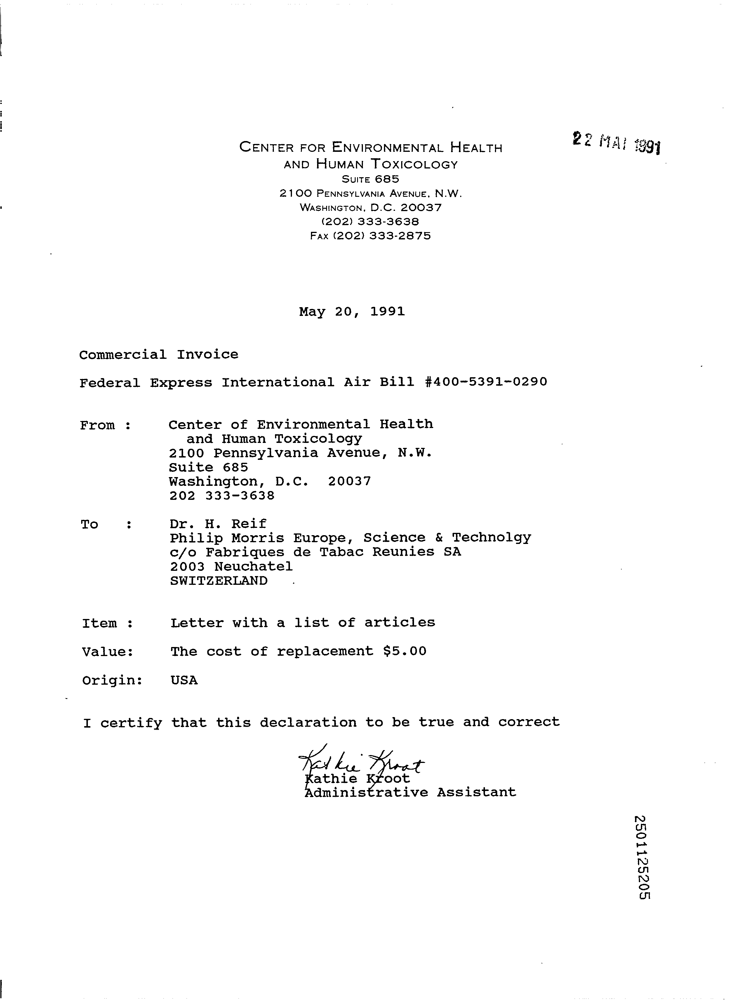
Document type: Invoice